Question: What is the filing due date as per the document?
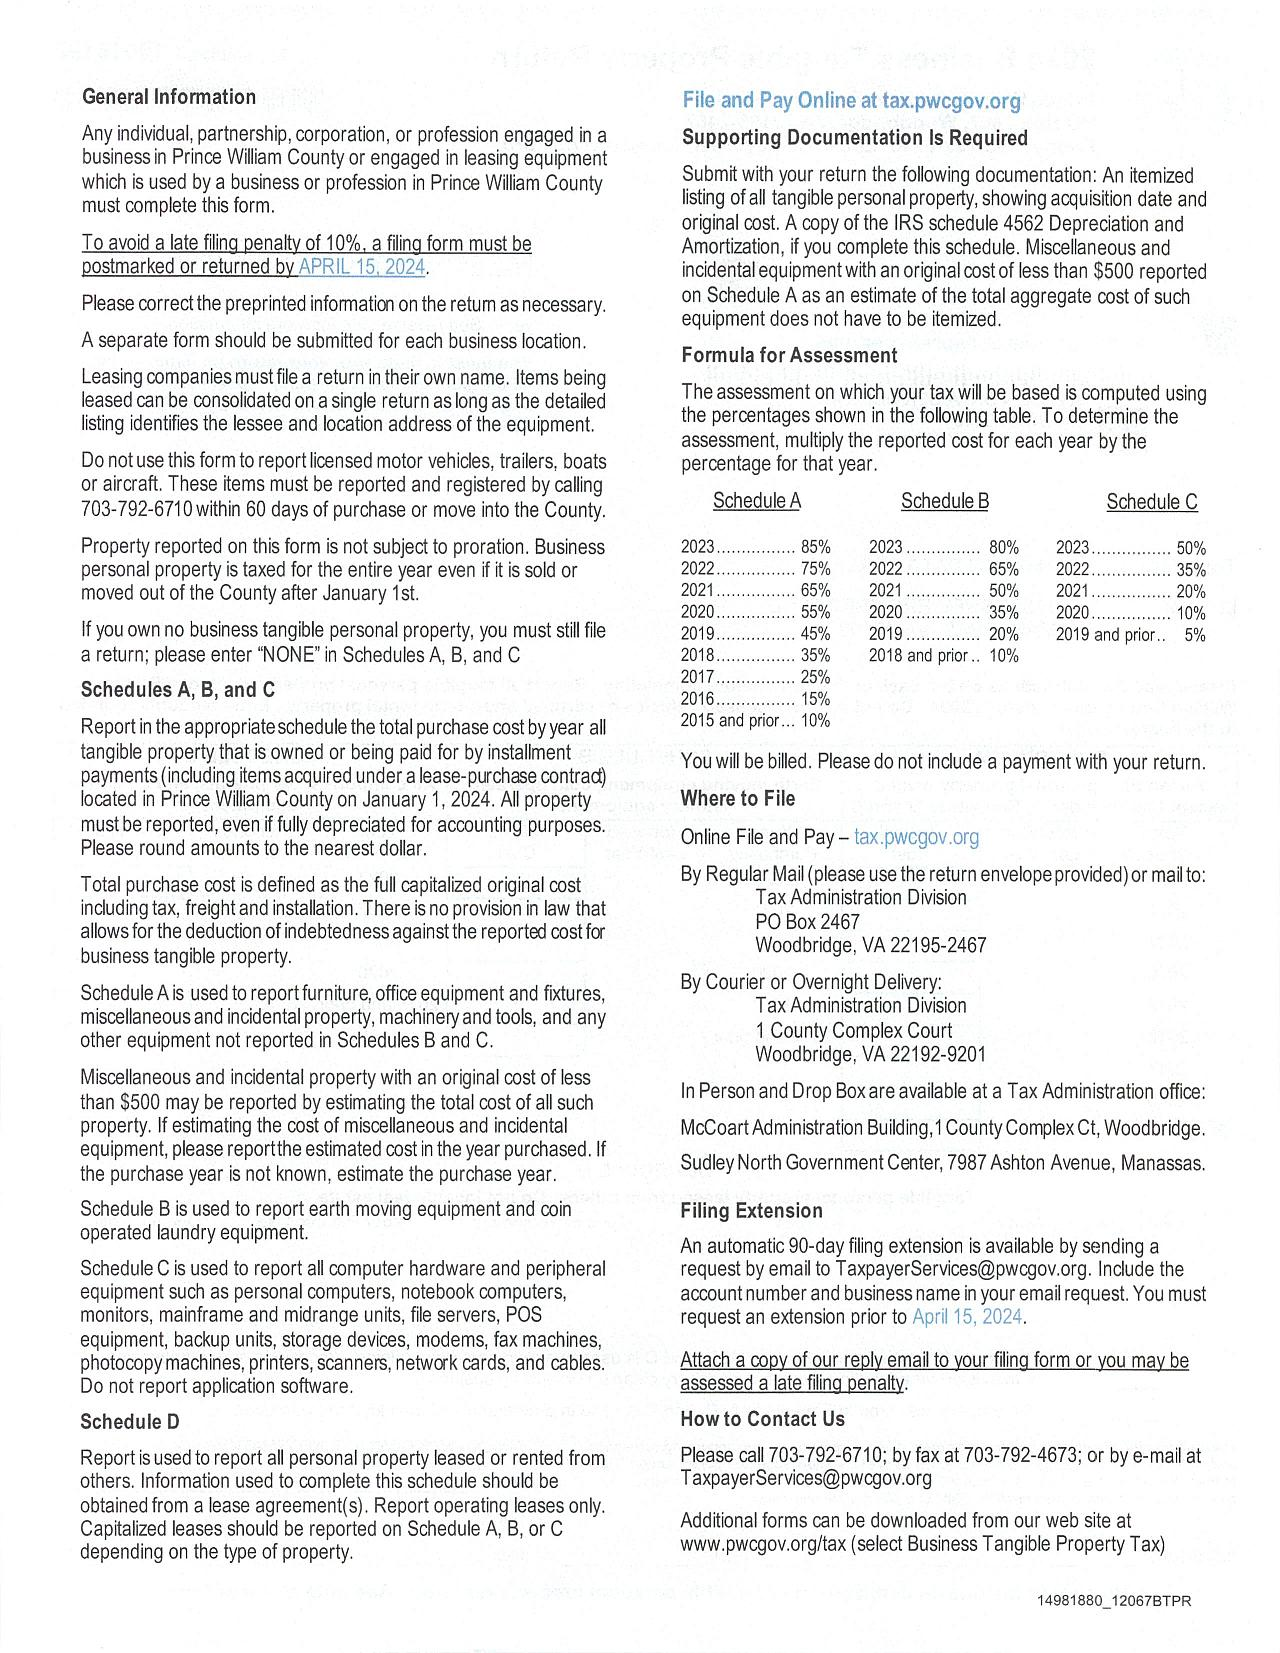
Answer: "15-Apr-23"